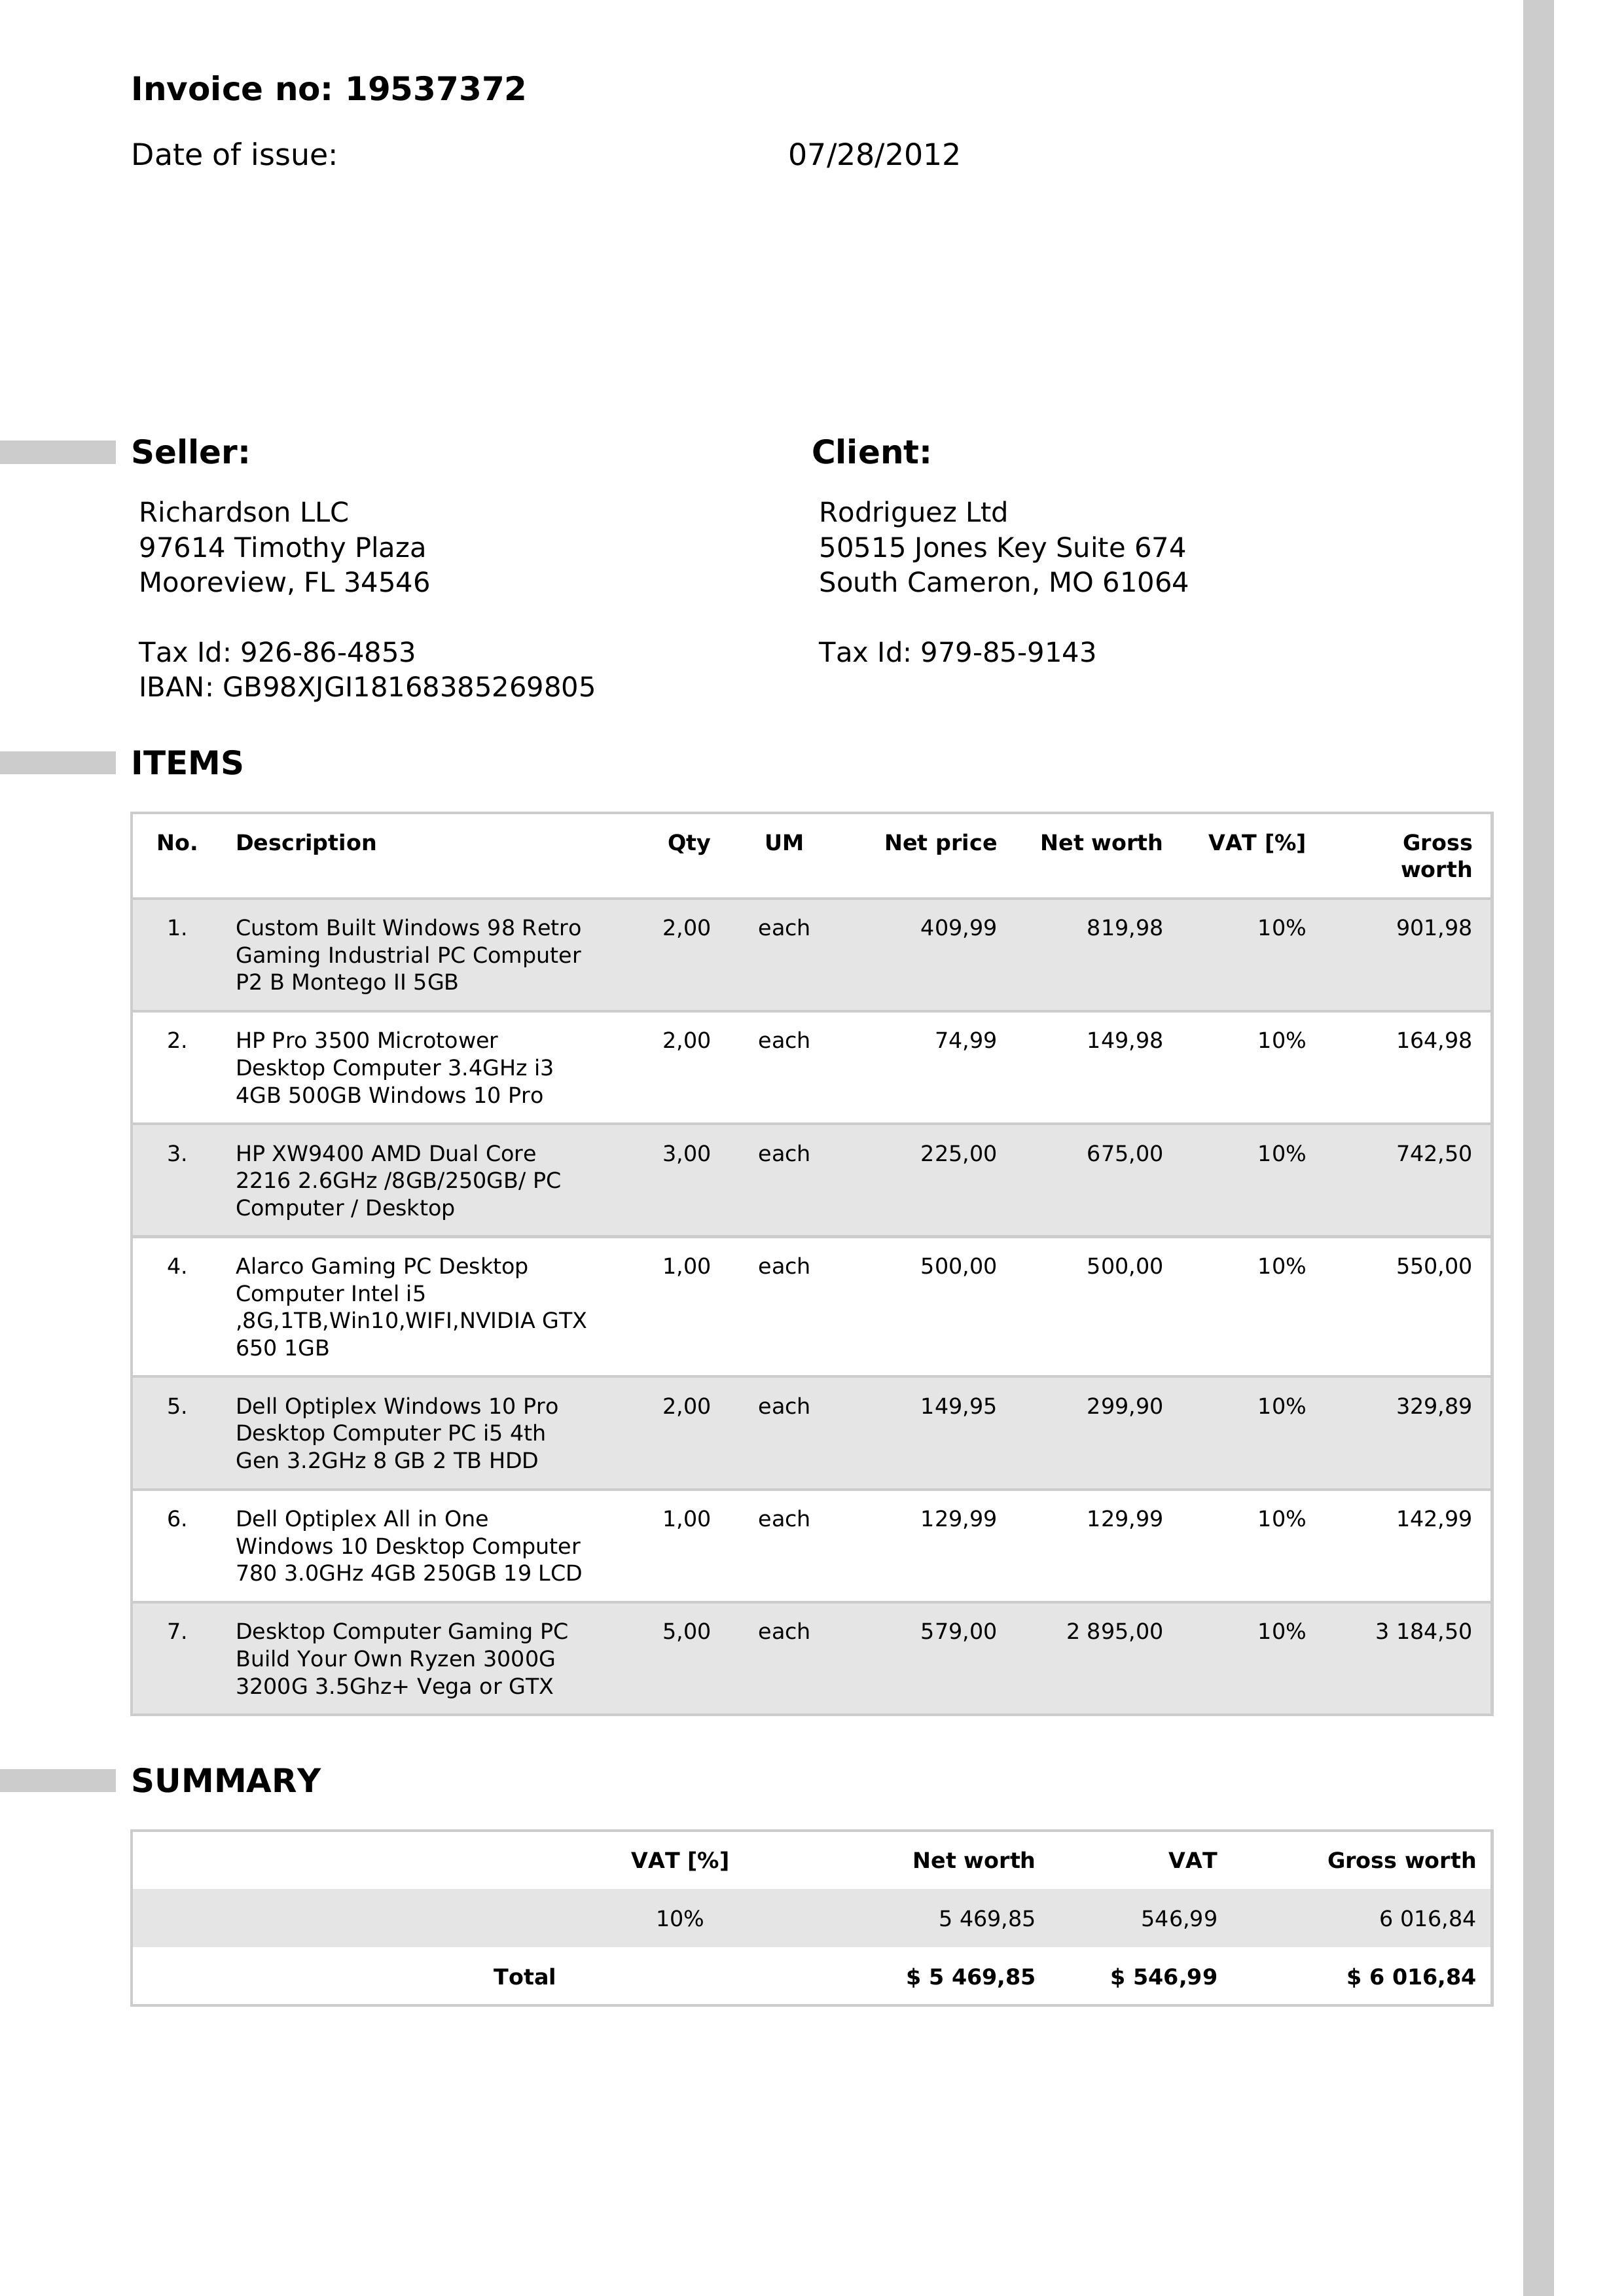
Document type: Invoice